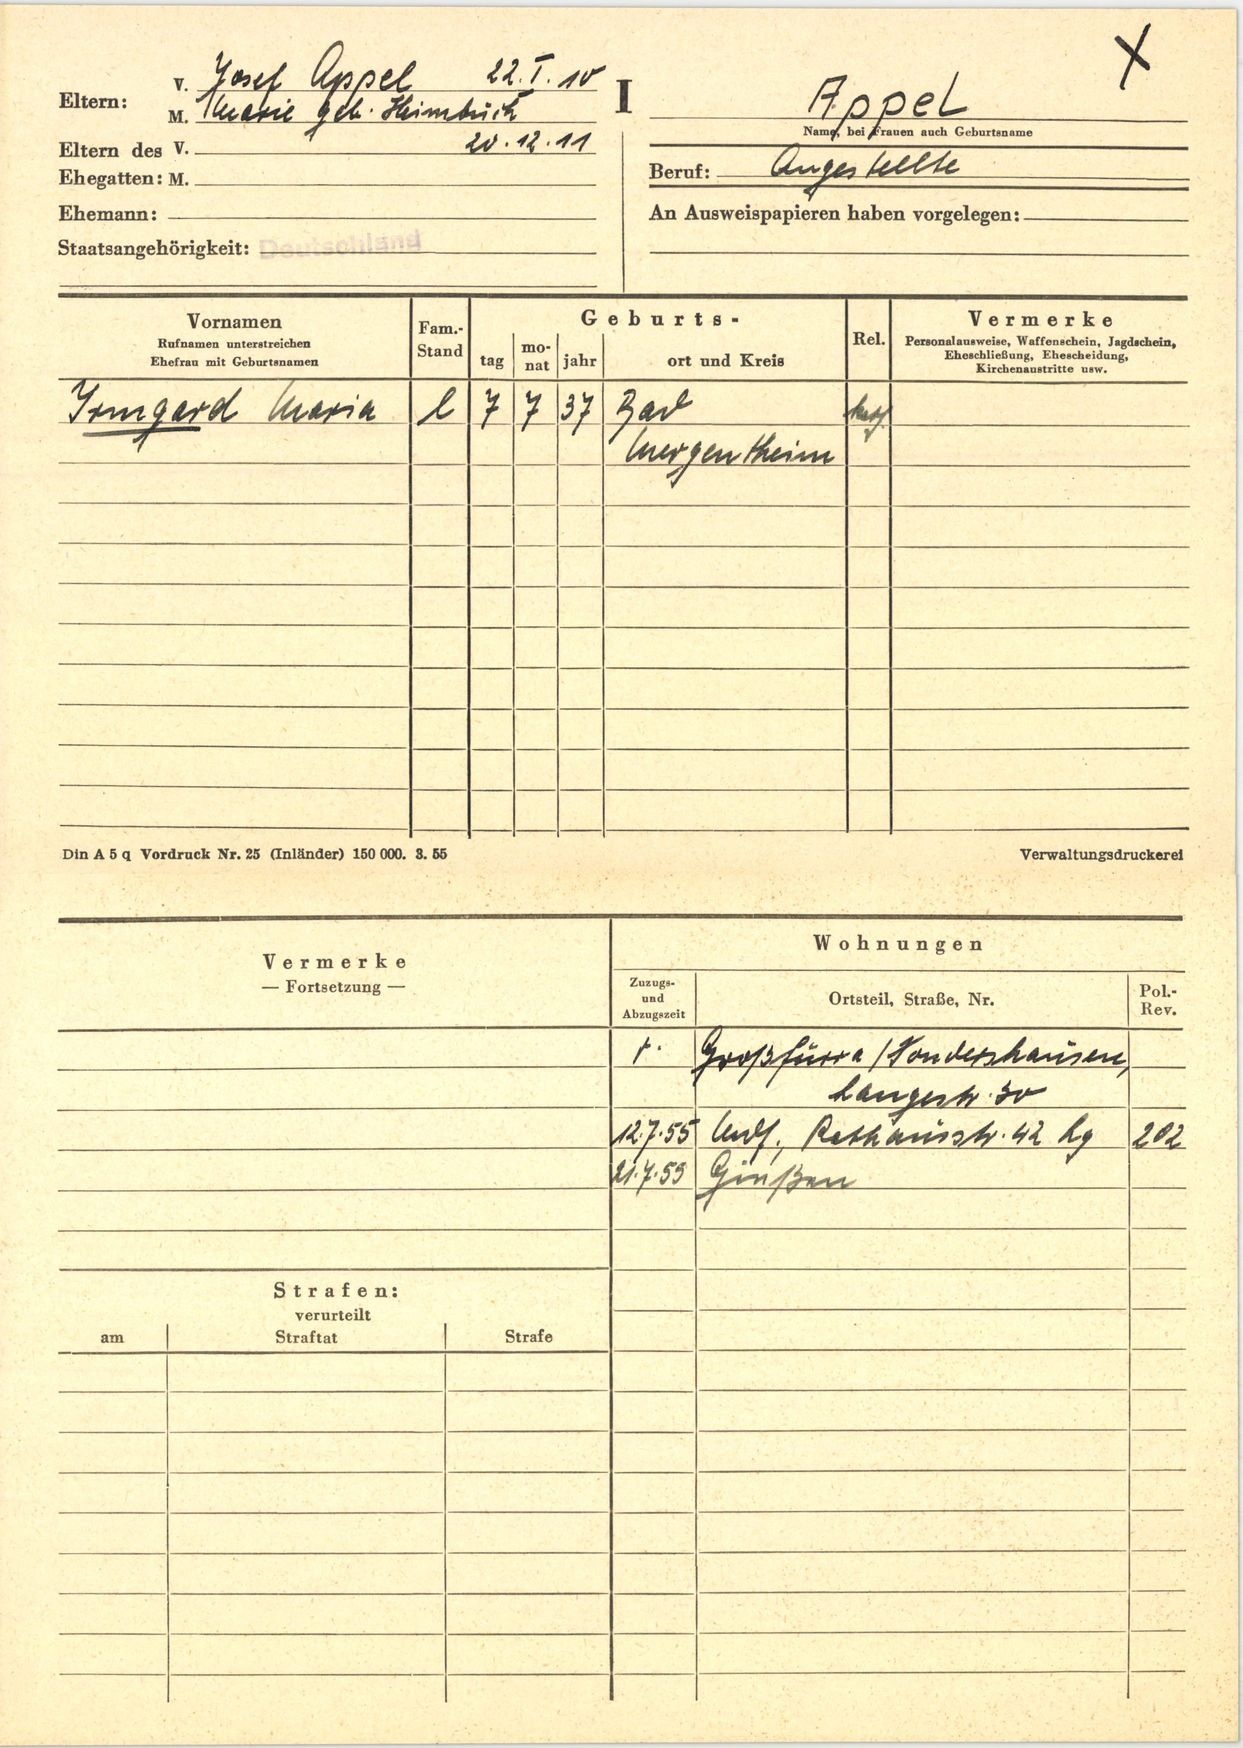
Appel